Question: What do the imaging results show?
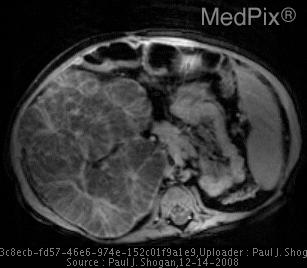
Answer: The imaging shows AP radiograph of the chest and abdomen demonstrates hypoinflated lungs, with a markedly distended abdomen.
AP radiograph of the chest and abdomen demonstrates centrally placed loops of bowel, with prominent hepatic and renal shadows.
Cross table lateral radiograph demonstrates anteriorly displaced loops of bowel with a posterior abdominal mass.  Hypoinflated lung volumes are also seen.
Longitudal sonographic image through the right lobe of the liver reveals periportal heterogeneity, consistent with early hepatic fibrosis. No hepatic masses are seen.  An enlarged hyperechoic right kidney is partially shown with loss of the corticomedullary differentiation.
Sonographic images through the kidneys reveals enlarged hyperechoic kidneys with loss of the corticomedullary differentiation.  The right kidney measuring 16.6 cm and the left kidney measures 18.5 cm in greatest dimension.
MR images through the kidneys demonstrates a morphologically abnormal and markedly enlarged right kidney.  The patient is status-post left nephrectomy.  Mild hepatosplenomegaly is also seen. Post-gadolinium T1 weighted axial MR again demonstrates the morphologically abnormal and markedly enlarged right kidney, without significant enhancement..